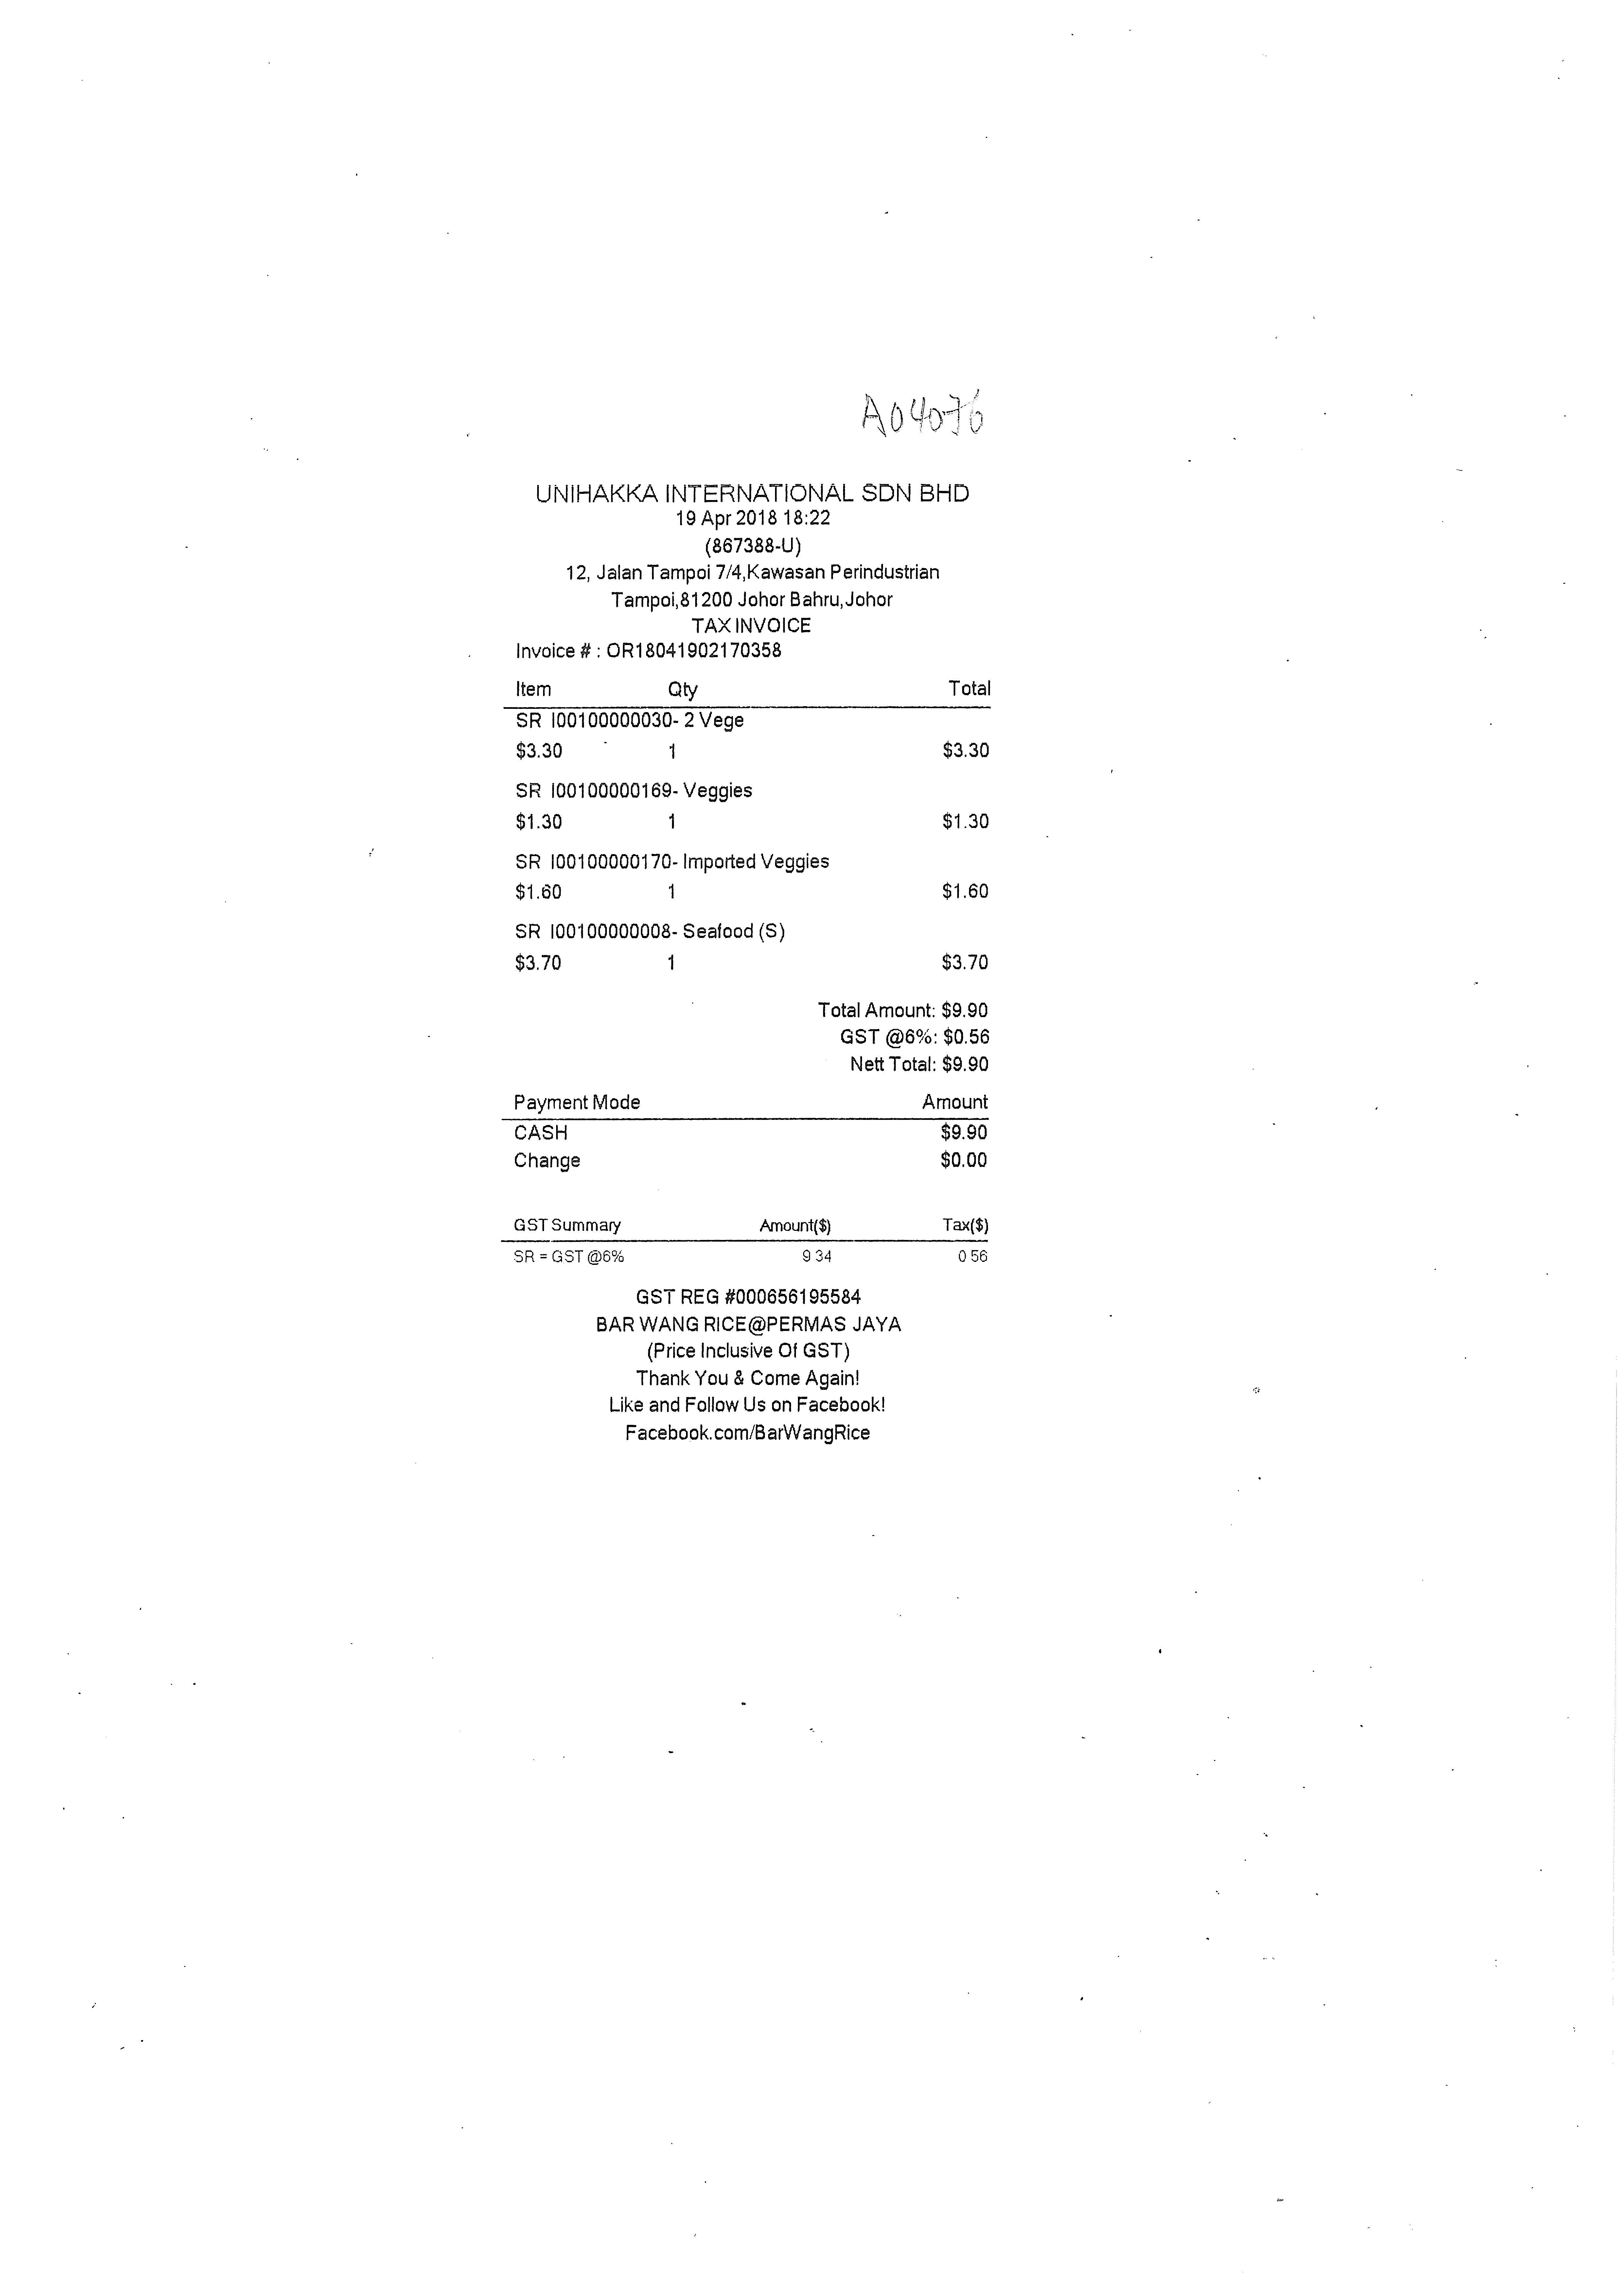
UNIHAKKA INTERNATIONAL SDN BHD
19 APR 2018 18:22
(867388-U)
12, JALAN TAMPOI 7/4,KAWASAN PERINDUSTRIAN
TAMPOI,81200 JOHOR BAHRU,JOHOR
TAXINVOICE
INVOICE # : OR18041902170358
ITEM
QTY
TOTAL
SR I00100000030- 2 VEGE
$3.30
1
$3.30
SR I00100000169- VEGGIES
$1.30
1
$1.30
SR I00100000170- IMPORTED VEGGIES
$1.60
1
$1.60
SR I00100000008- SEAFOOD (S)
$3.70
1
$3.70
TOTAL AMOUNT: $9.90
GST @6%: $0.56
NETT TOTAL: $9.90
PAYMENT MODE
AMOUNT
CASH
$9.90
CHANGE
$0.00
GST SUMMARY
AMOUNT($)
TAX($)
SR = GST @6%
9.34
0.56
GST REG #000656195584
BAR WANG RICE@PERMAS JAYA
(PRICE INCLUSIVE OF GST)
THANK YOU & COME AGAIN!
LIKE AND FOLLOW US ON FACEBOOK!
FACEBOOK.COM/BARWANGRICE